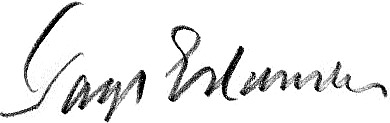
Signature of: tage erlander